Question: What jurisdiction, city, or county is the document associated with?
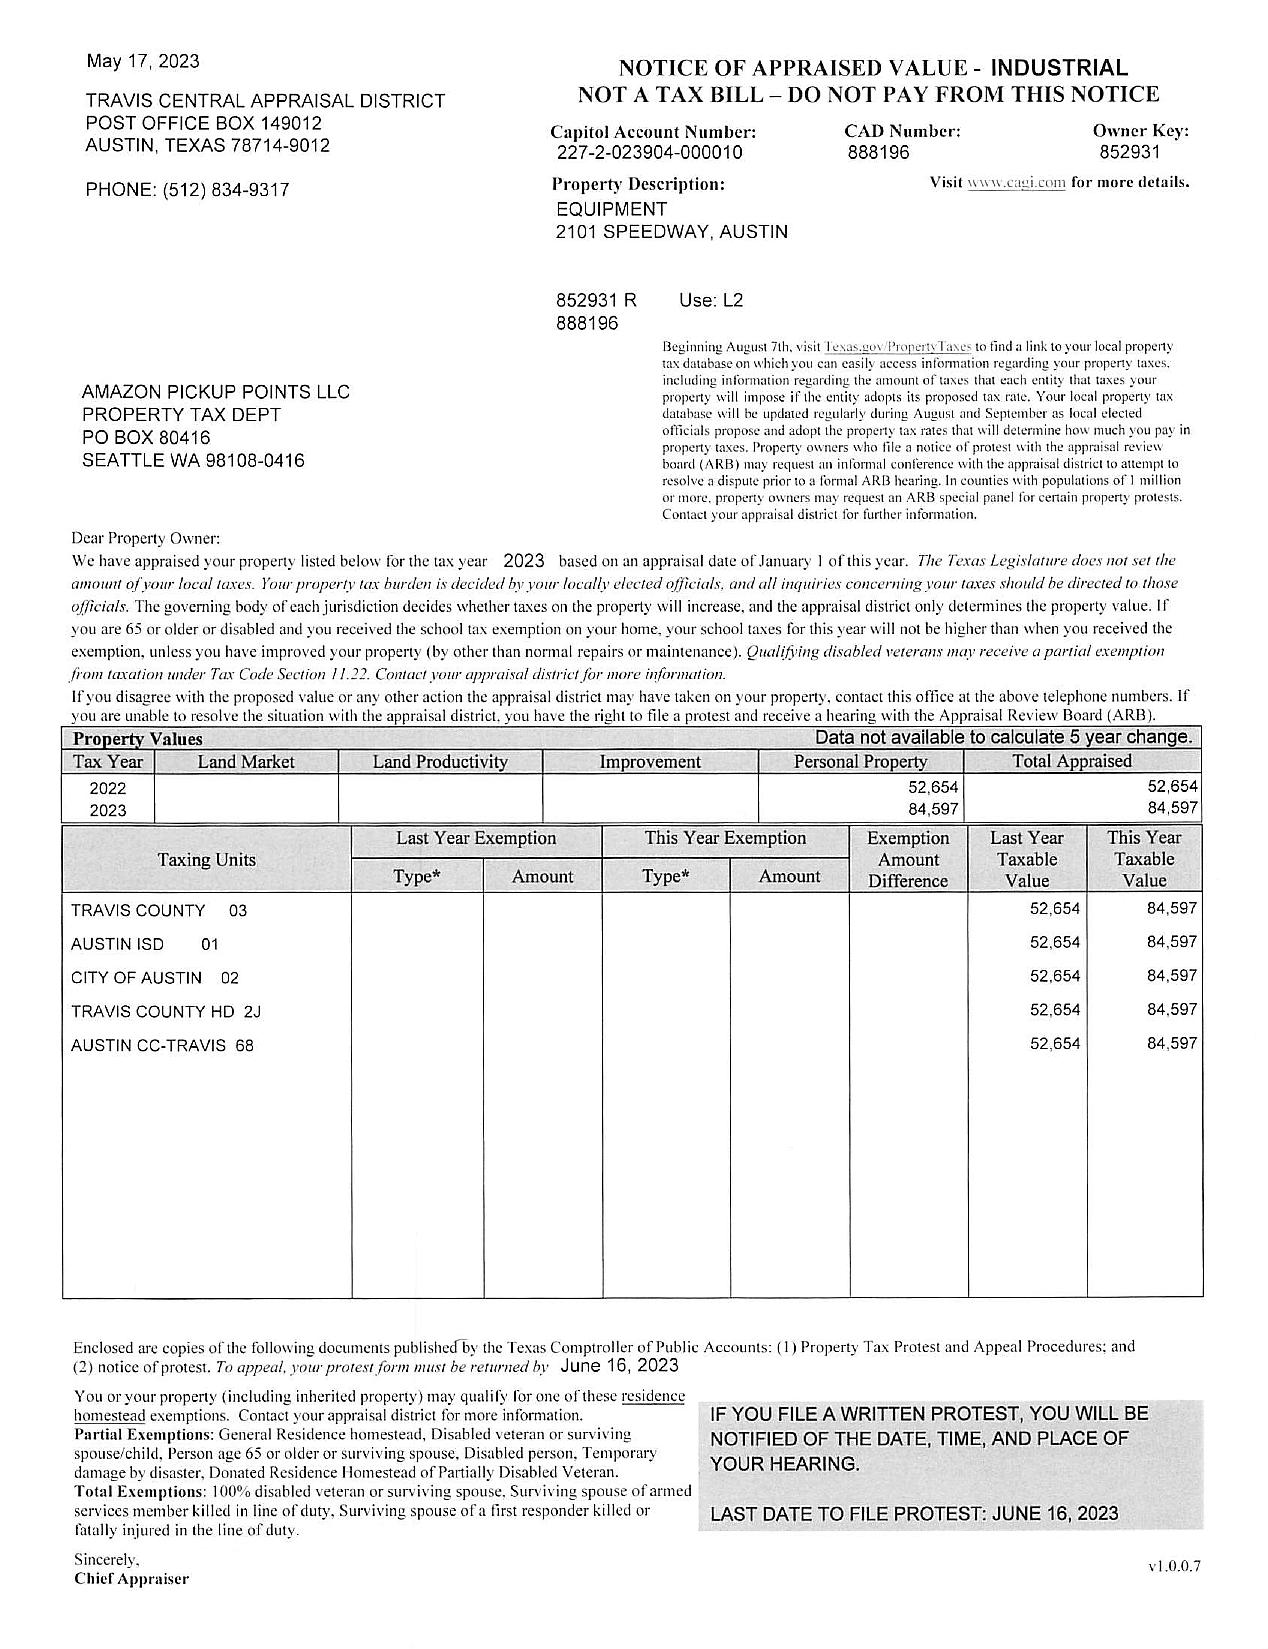
Answer: "TRAVIS COUNTY"